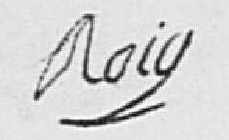
Signature of: marie arago